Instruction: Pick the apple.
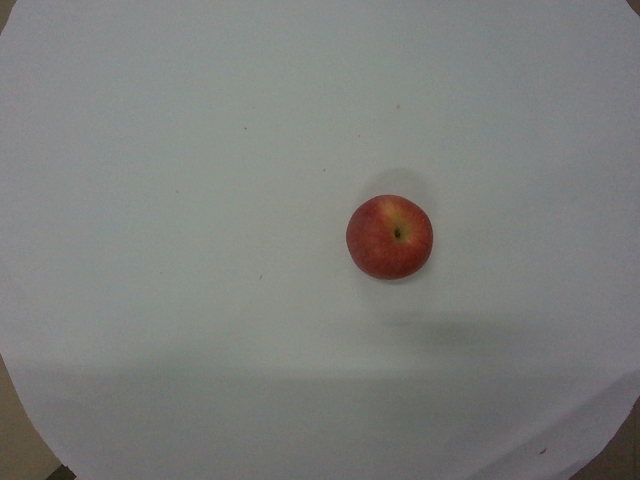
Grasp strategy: vertical